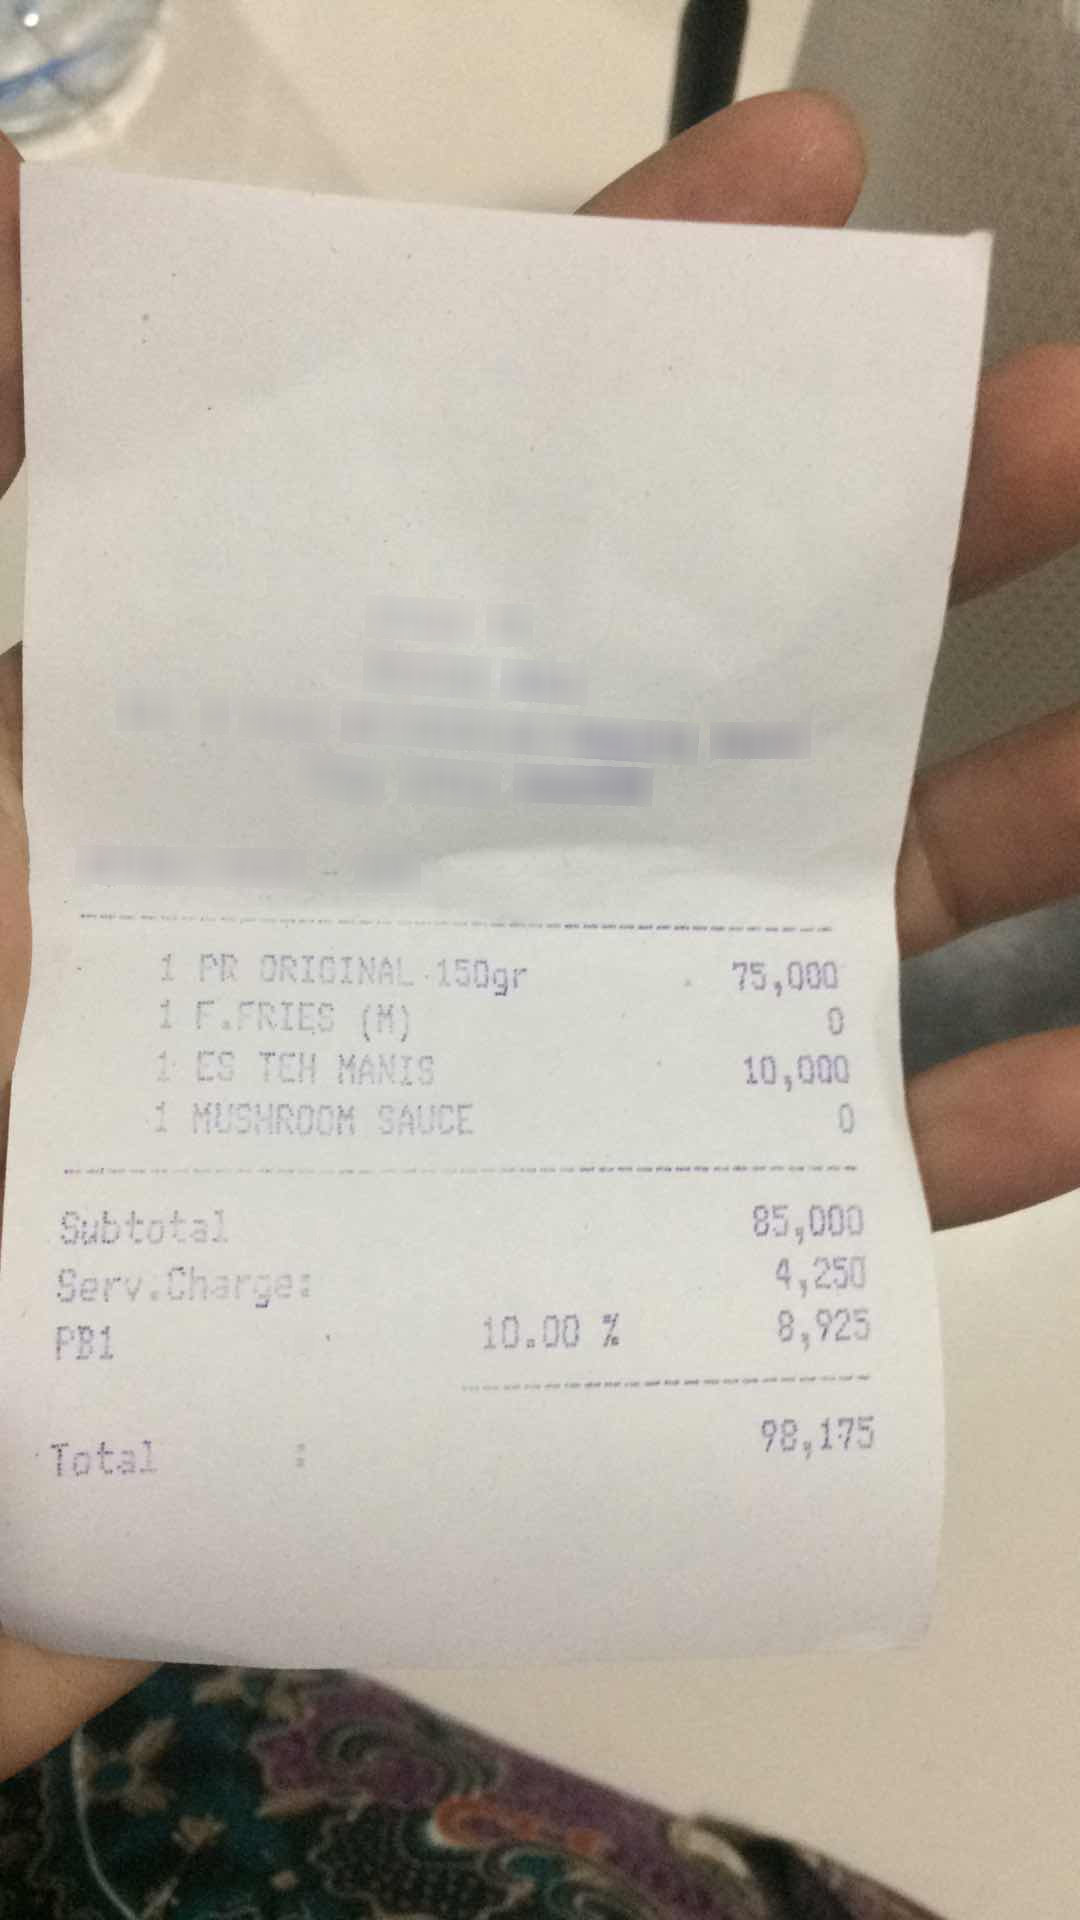
Number of items: 2
Subtotal: 85,000
Service charge: 4,250
Tax: 8,925
Total: 98,175
OCR text regions:
text: 1
text: PR
text: ORIGINAL
text: 150gr
text: 75,000
text: 1
text: F.FRIES
text: (M)
text: 0
text: 1
text: ES
text: TEH
text: MANIS
text: 10,000
text: 1
text: MUSHROOM
text: SAUCE
text: 0
text: Subtotal
text: 85,000
text: Serv.Charge:
text: 4,250
text: PB1
text: 10.00
text: %
text: 8,925
text: 98,175
text: Total